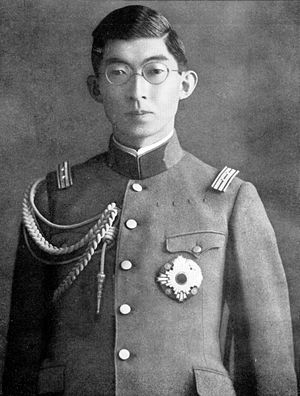
秩父宮雍仁親王 or Prince Chichibu (Yasuhito)